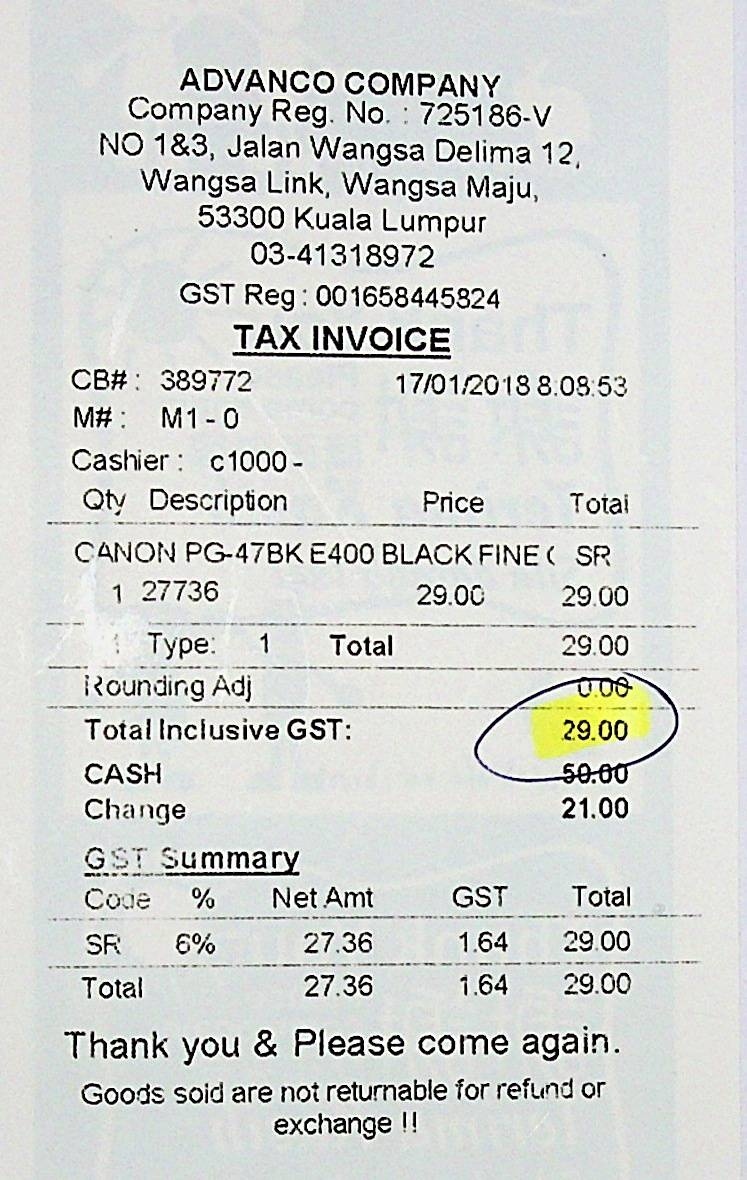
ADVANCO COMPANY
COMPANY REG. NO. : 725186-V
NO 1&3, JALAN WANGSA DELIMA 12,
WANGSA LINK, WANGSA MAJU,
53300 KUALA LUMPUR
03-41318972
GST REG : 001658445824
TAX INVOICE
CB# :
M# :
CASHIER :
389772
M1 - 0
C1000-
17/01/2018 8:08:53
QTY
DESCRIPTION
PRICE
TOTAL
CANON PG-47BK E400 BLACK FINE ( SR
1
27736
29.00
29.00
1
TYPE:
1
TOTAL
29.00
ROUNDING ADJ
0.00
TOTAL INCLUSIVE GST:
CASH
CHANGE
GST SUMMARY
CODE
SR
%
6%
NET AMT
27.36
GST
1.64
TOTAL
27.36
1.64
29.00
50.00
21.00
TOTAL
29.00
29.00
THANK YOU & PLEASE COME AGAIN.
GOODS SOLD ARE NOT RETURNABLE FOR REFUND OR
EXCHANGE !!